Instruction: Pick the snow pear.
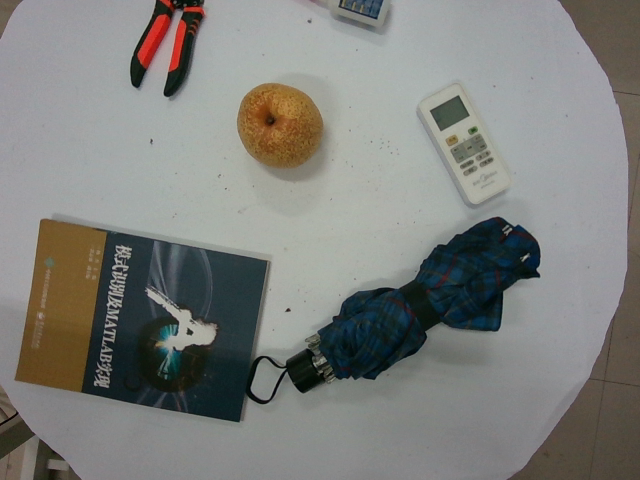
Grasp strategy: vertical